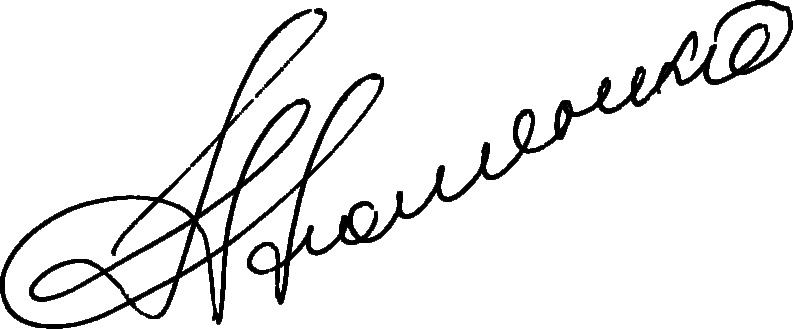
Signature of: petro poroshenko